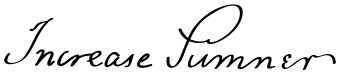
Signature of: increase sumner